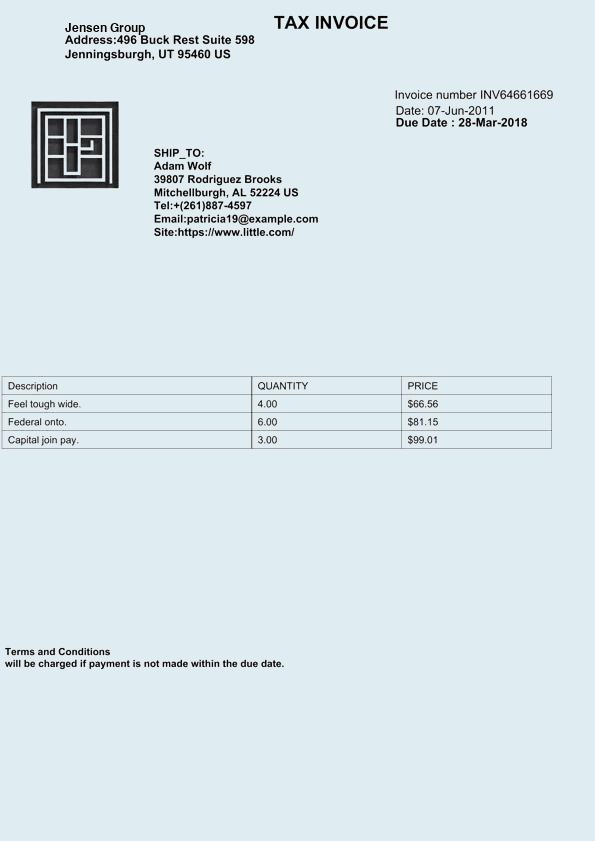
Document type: Invoice